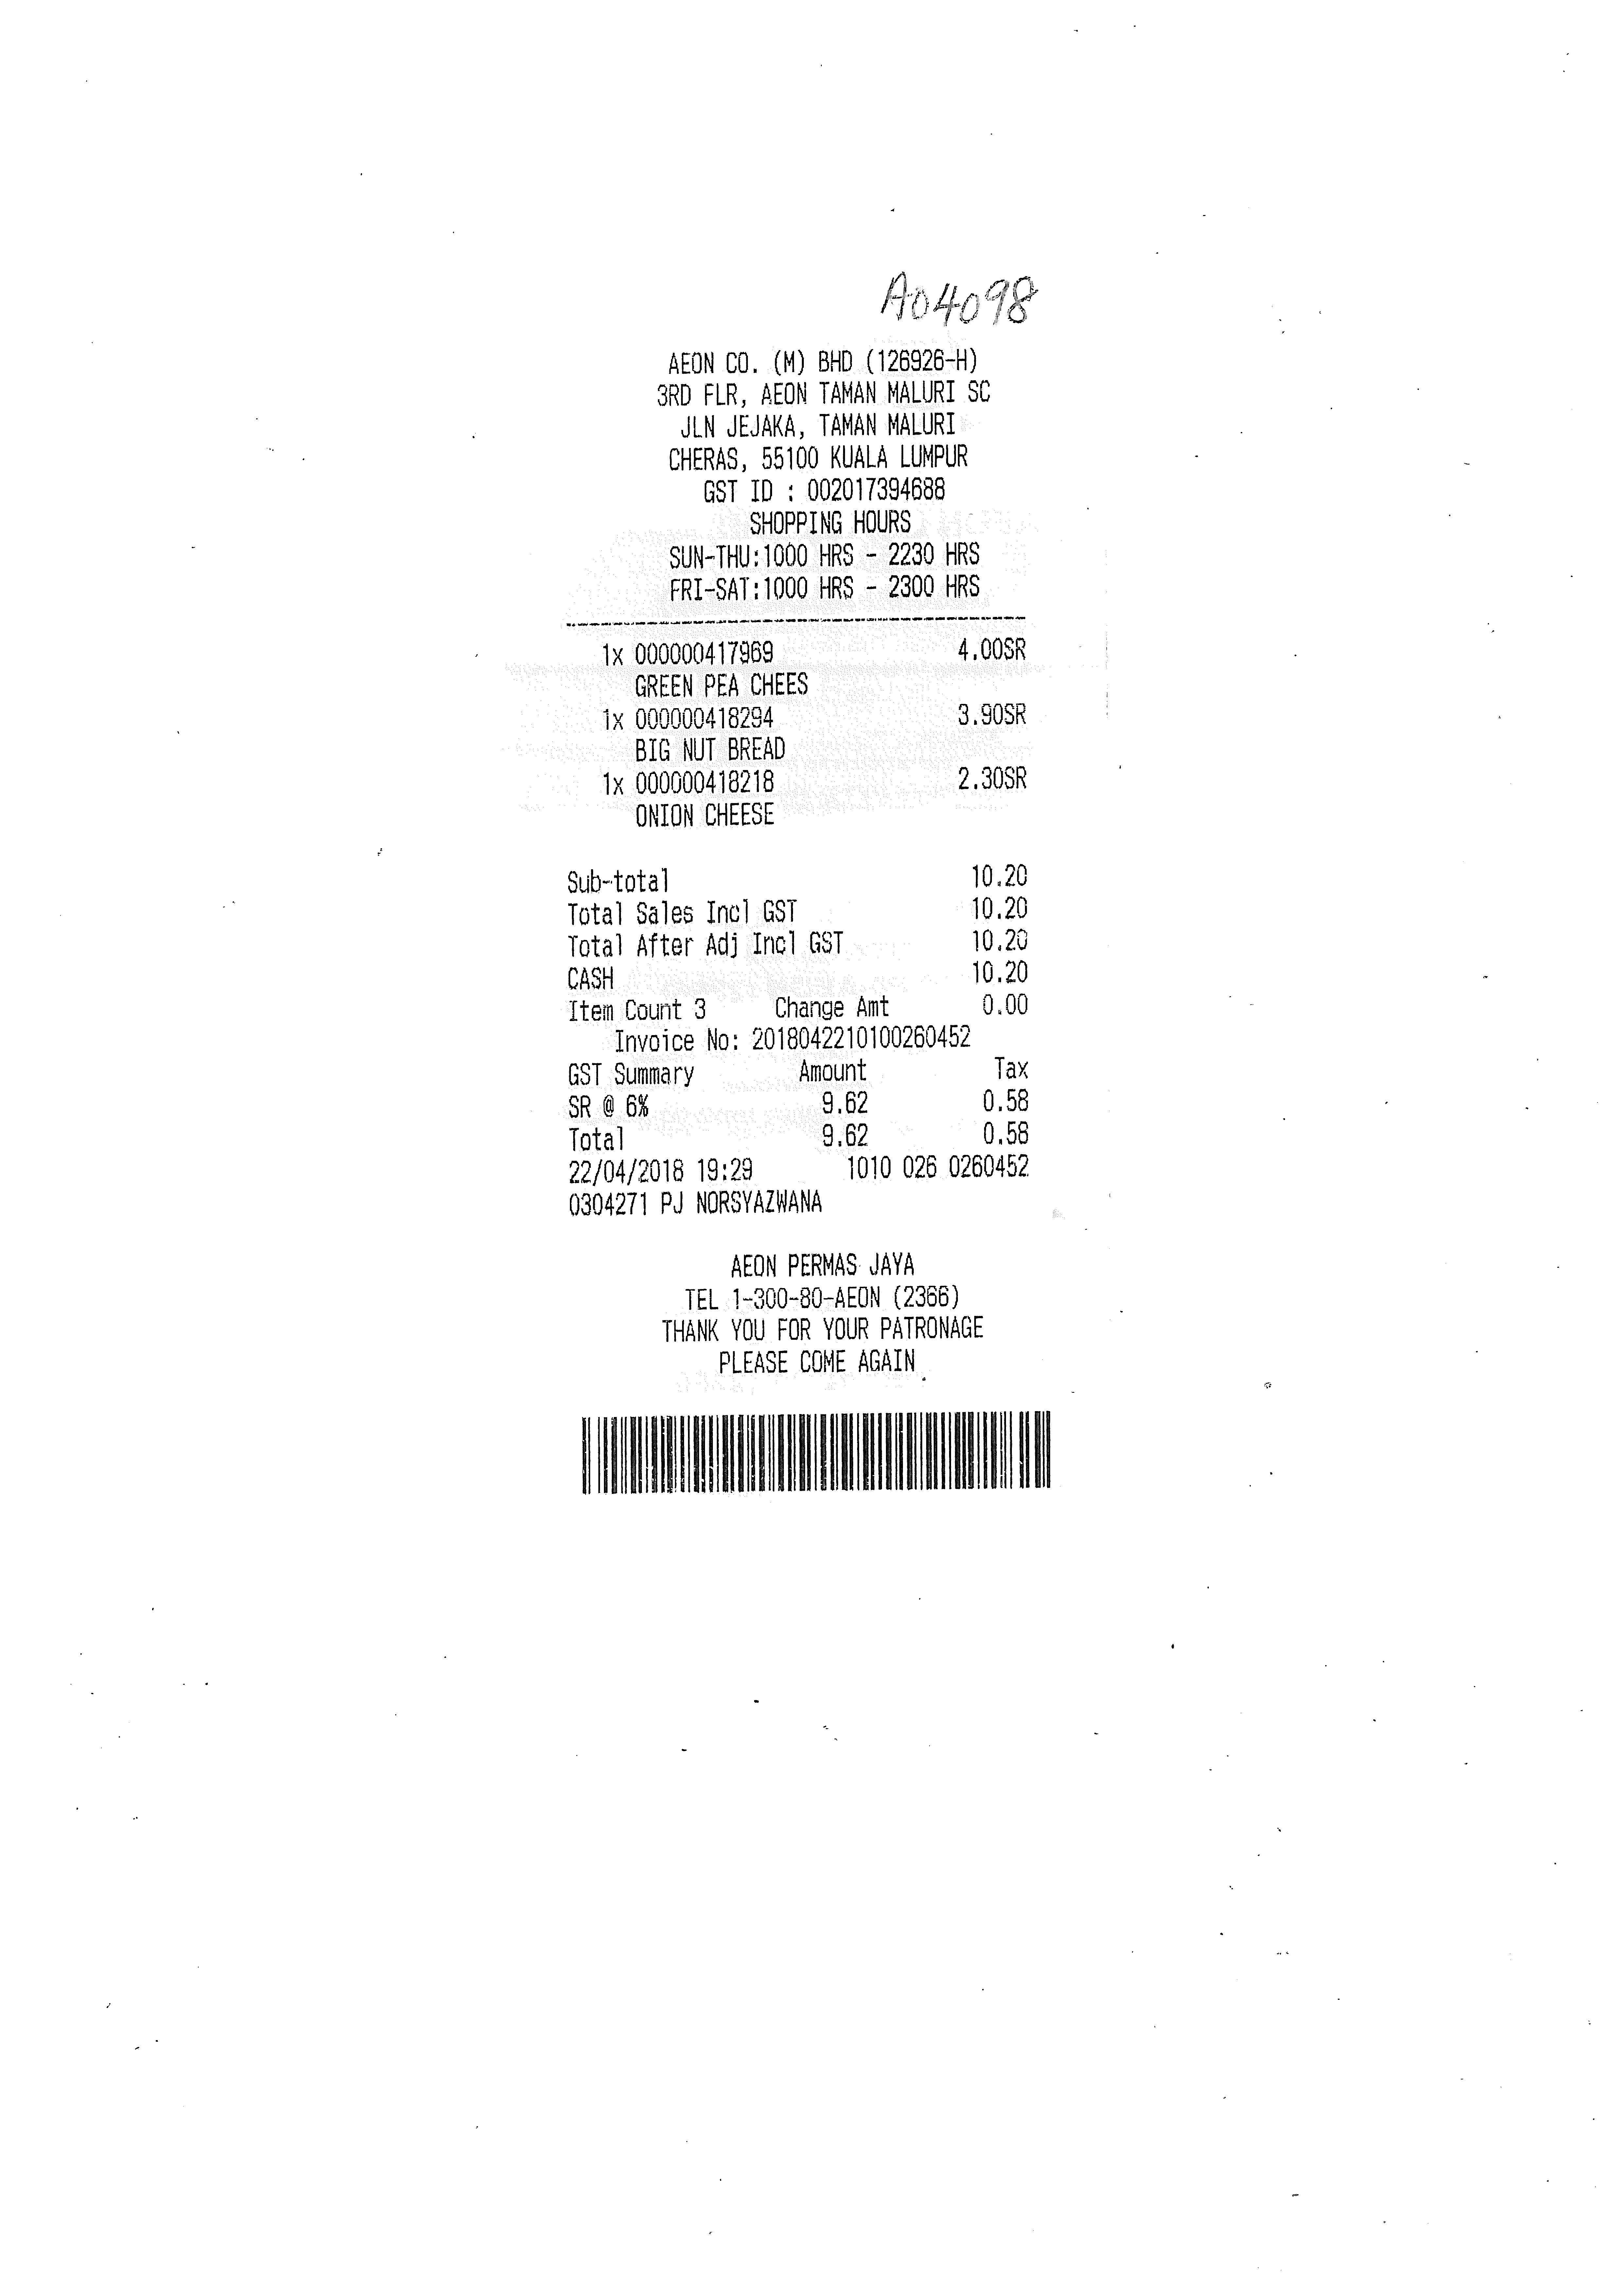
AEON CO. (M) BHD (126926-H)
3RD FLR, AEON TAMAN MALURI SC
JLN JEJAKA, TAMAN MALURI
CHERAS, 55100 KUALA LUMPUR
GST ID : 002017394688
SHOPPING HOURS
SUN-THU:1000 HRS - 2230 HRS
FRI-SAT:1000 HRS - 2300 HRS
1X 000000417969
4.00SR
GREEN PEA CHEES
1X 000000418294
BIG NUT BREAD
3.90SR
1X 000000418218
ONION CHEESE
2.30SR
SUB-TOTAL
10.20
TOTAL SALES INCL GST
10.20
TOTAL AFTER ADJ INCL GST
10.20
CASH
10.20
ITEM COUNT 3
INVOICE NO: 2018042210100260452
GST SUMMARY
AMOUNT
TAX
SR @ 6%
9.62
0.58
TOTAL
9.62
0.58
22/04/2018 19:29
1010 026 0260452
0304271 PJ NORSYAZWANA
AEON PERMAS JAYA
TEL 1-300-80-AEON (2366)
THANK YOU FOR YOUR PATRONAGE
PLEASE COME AGAIN
CHANGE AMT
0.00